Can you pull out the amount in words, numerical amount, payee's name, date of the cheque, and the bank's name from the image?
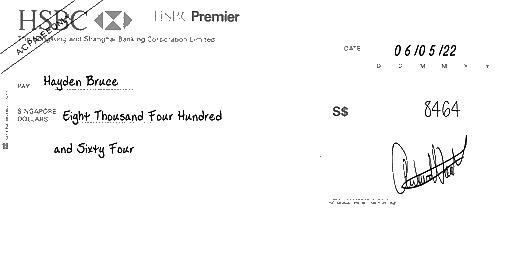
amt_in_words: Eight Thousand Four Hundred and Sixty Four
amt_in_figures: 8464
payee_name: Hayden Bruce
bank_name: HSBC
cheque_date: 06/05/22